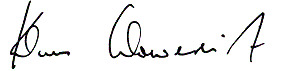
Signature of: klaus wowereit